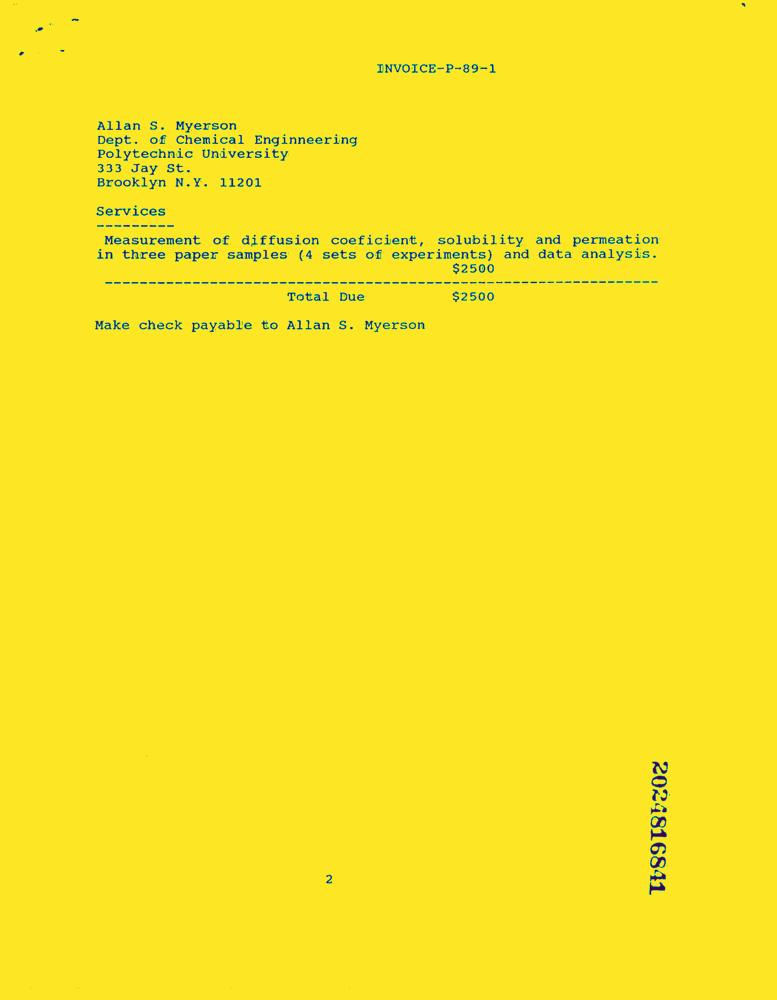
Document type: Invoice-Doc